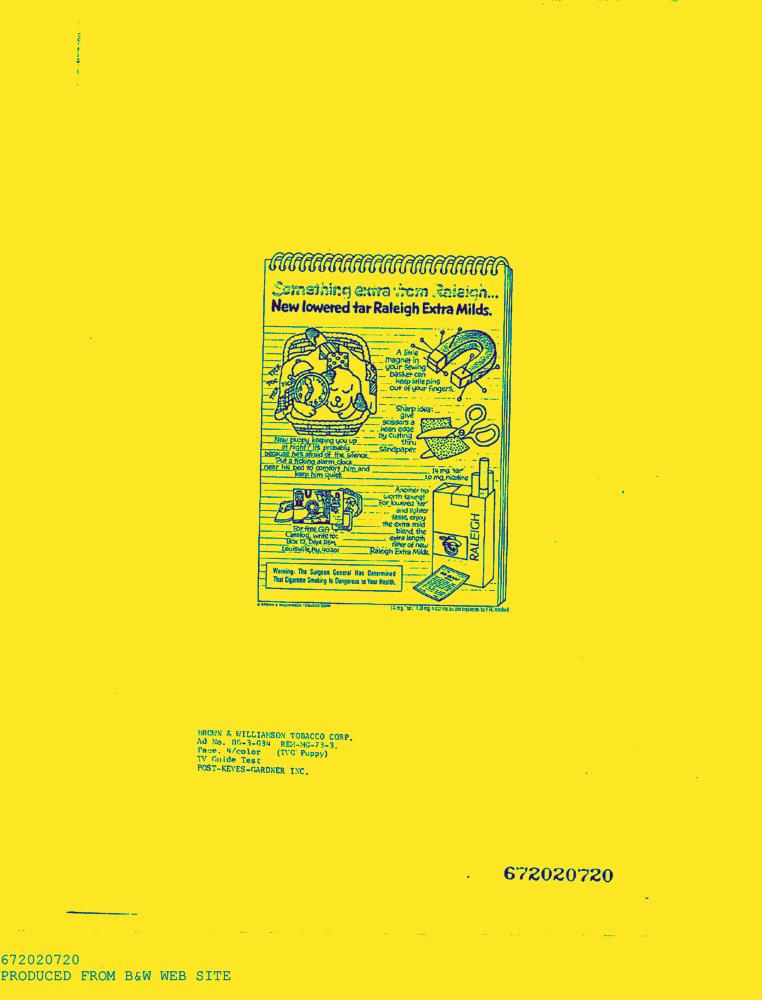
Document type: AD